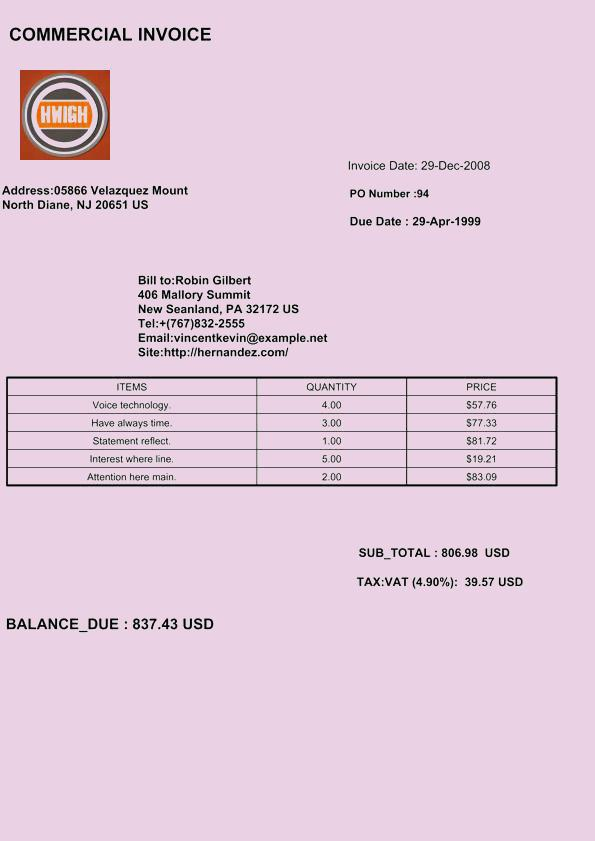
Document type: Invoice